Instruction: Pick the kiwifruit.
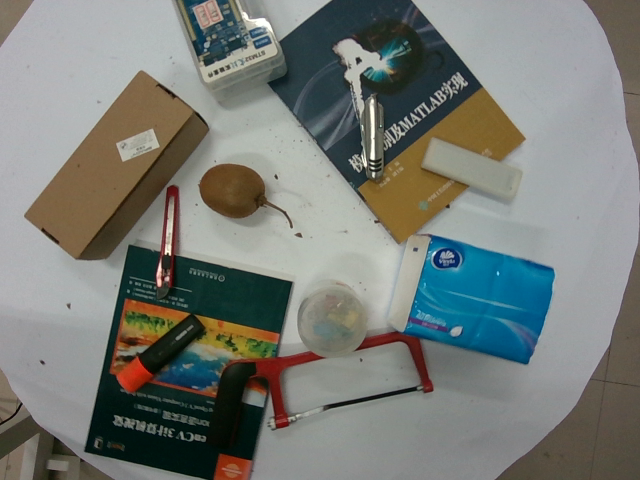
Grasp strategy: vertical